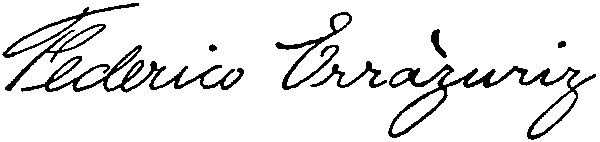
Signature of: federico errázuriz zañartu